Question: What is the potential diagnosis?
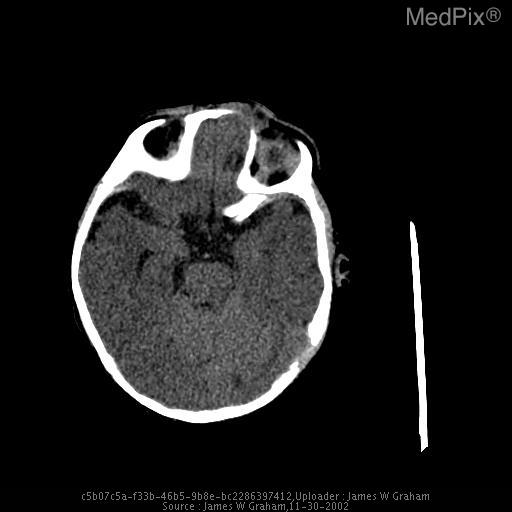
Answer: The possible diagnosis includes Encephalocele
Nasal Glioma
Dermoid Cyst
Sinus Tract.